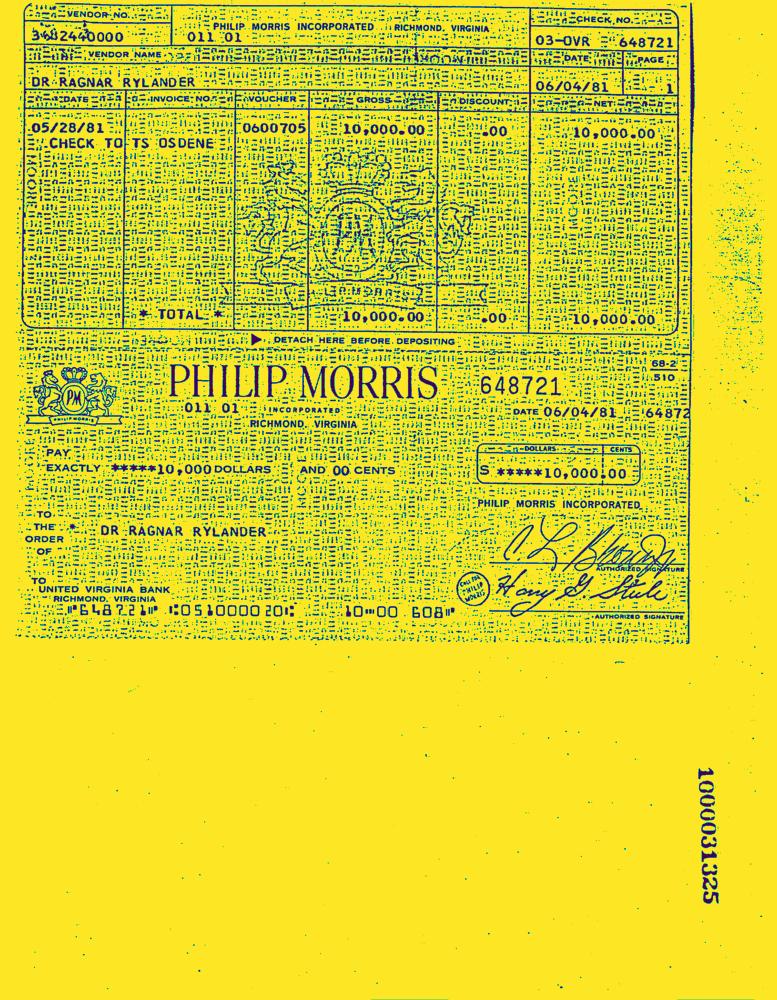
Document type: Invoice-Doc